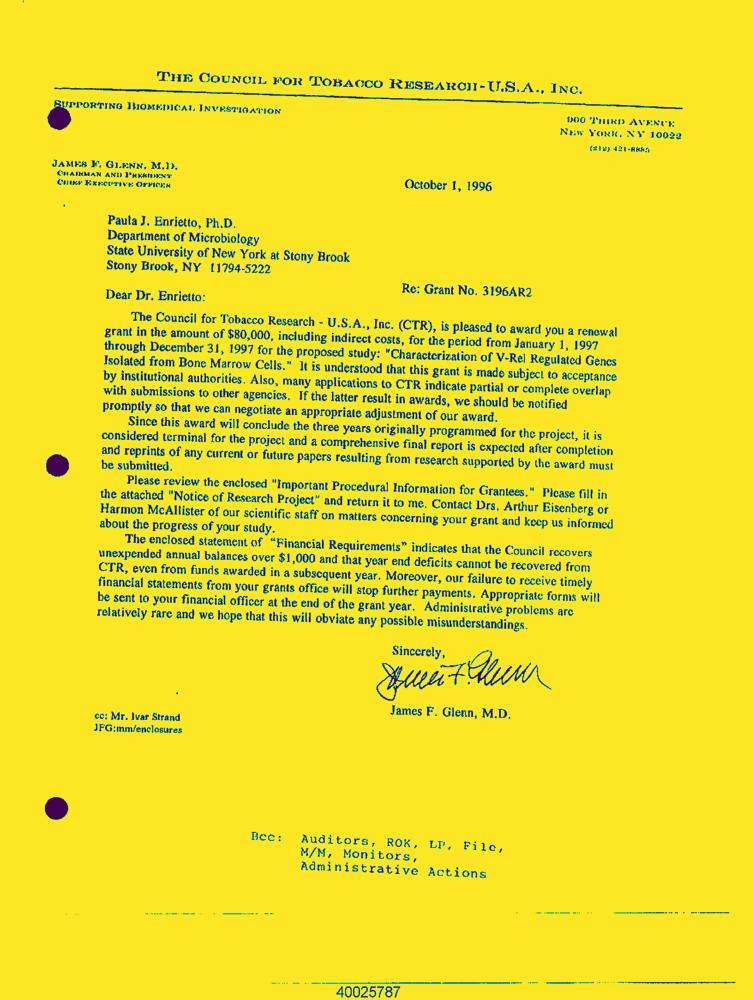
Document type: Letter-Doc